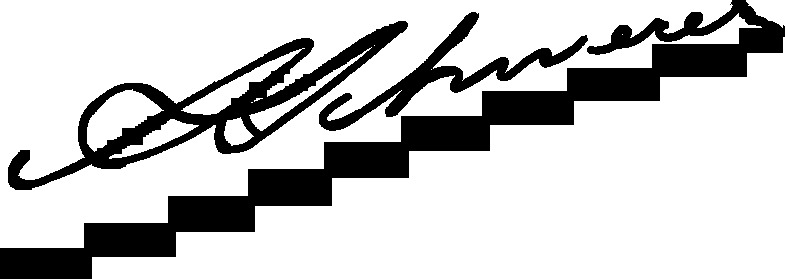
Signature of: antoine schwerer